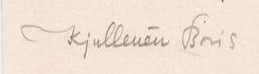
Signature of: boris kjulleněn